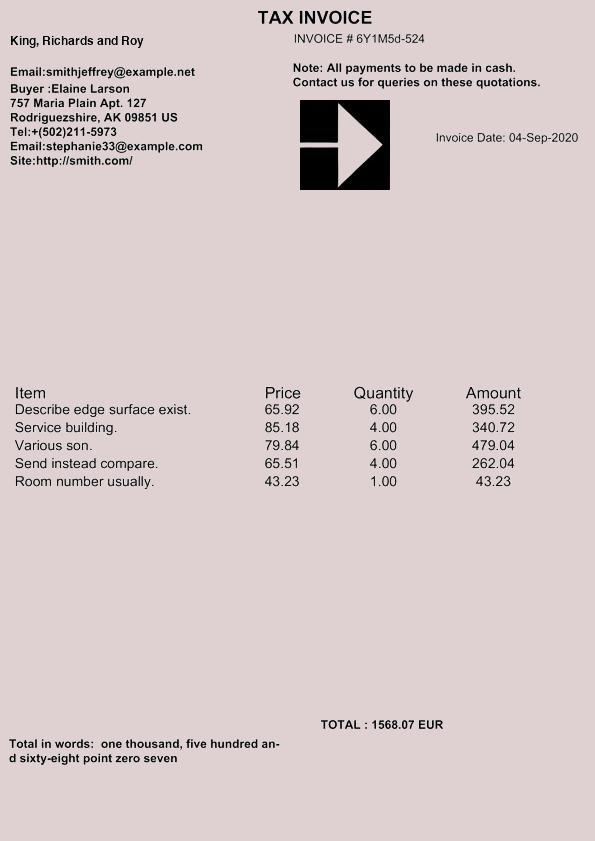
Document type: Invoice